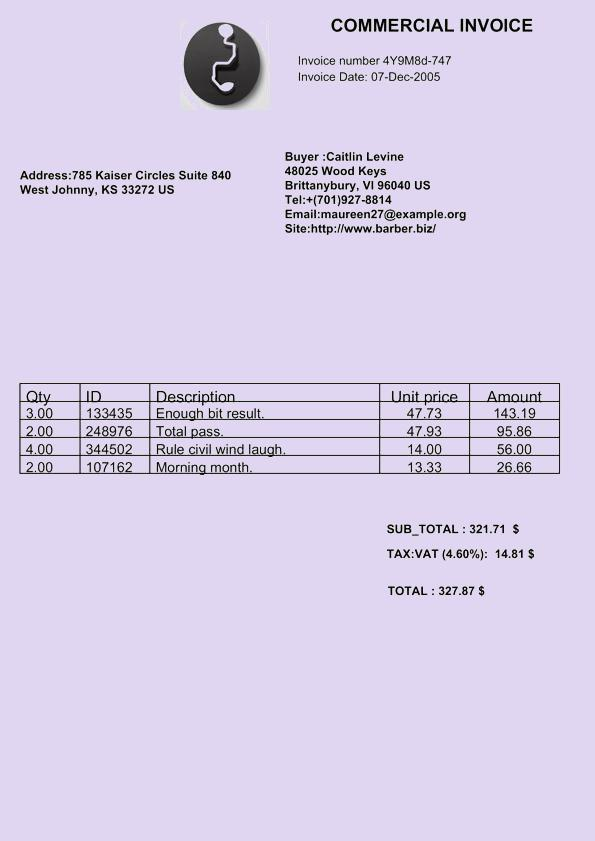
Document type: Invoice